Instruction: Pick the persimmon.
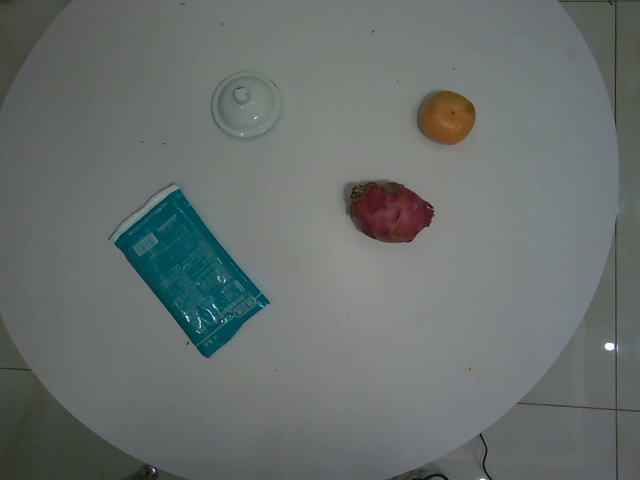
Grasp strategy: vertical